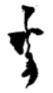
Signature of: zhen dexiu